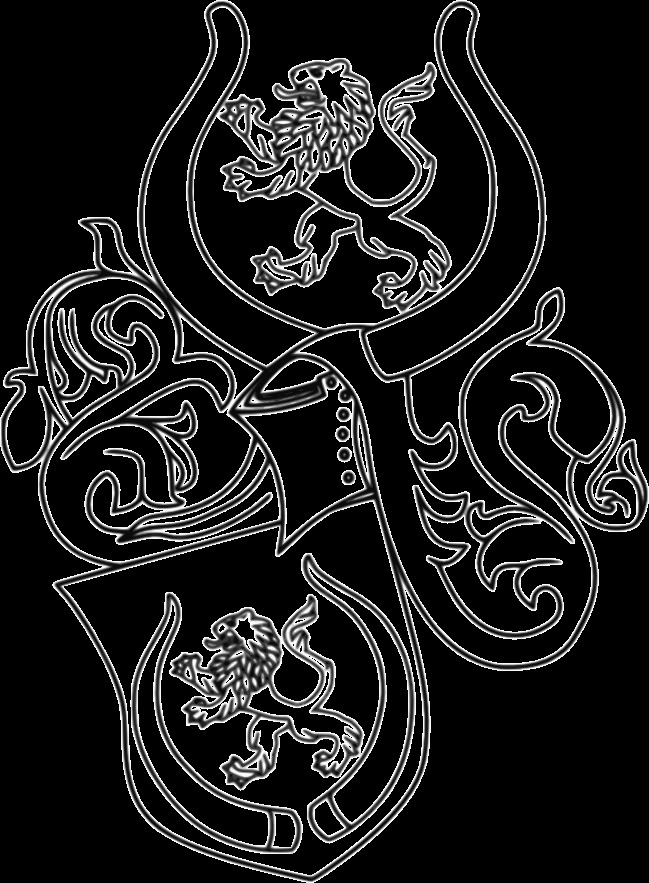
Signature of: vuk grgurević